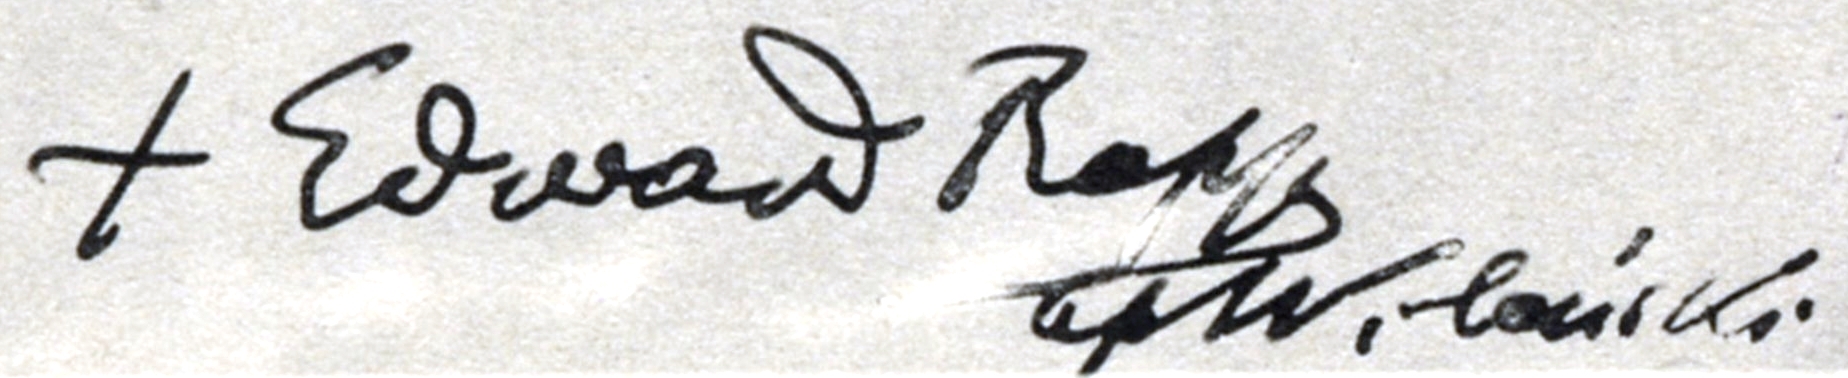
Signature of: eduard von der ropp